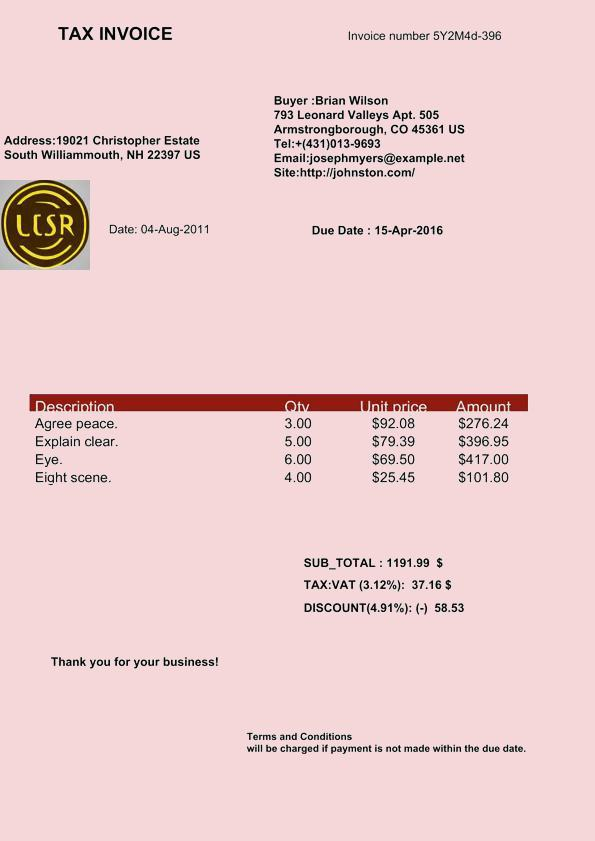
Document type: Invoice